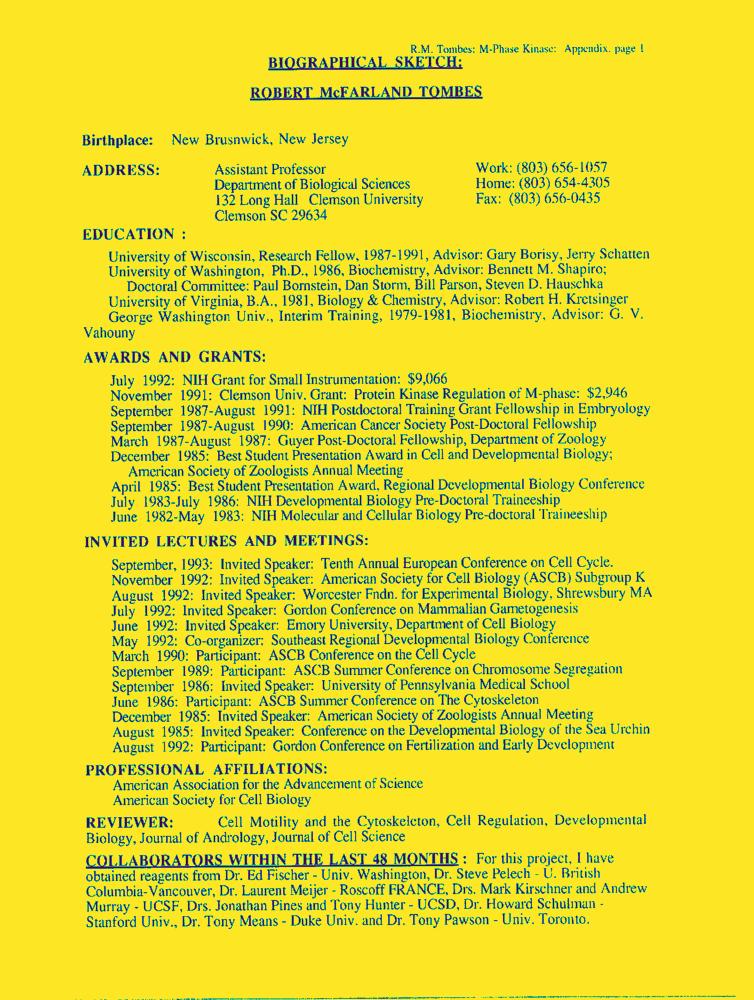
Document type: Resume-Doc